Question: What are the imaging findings?
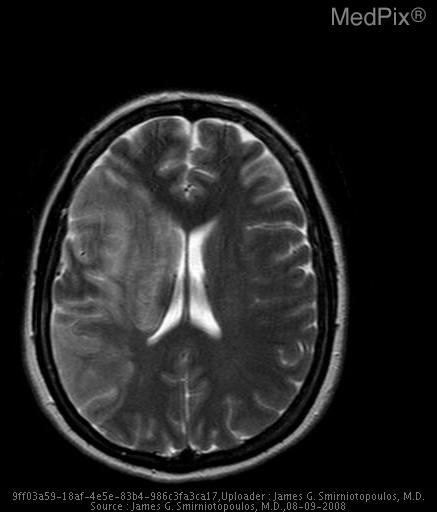
Answer: The imaging shows Effacement of right basal ganglia
Abnormal hyperintensity of most of the right MCA territory
Occluded Right Internal Carotid Artery 1) Loss of gray-white differentiation R. basal ganglia
2) Effacement of R. MCA sulci
3) Abnormal signal R. MCA
4) Occlusion of R. Internal Carotid Artery.